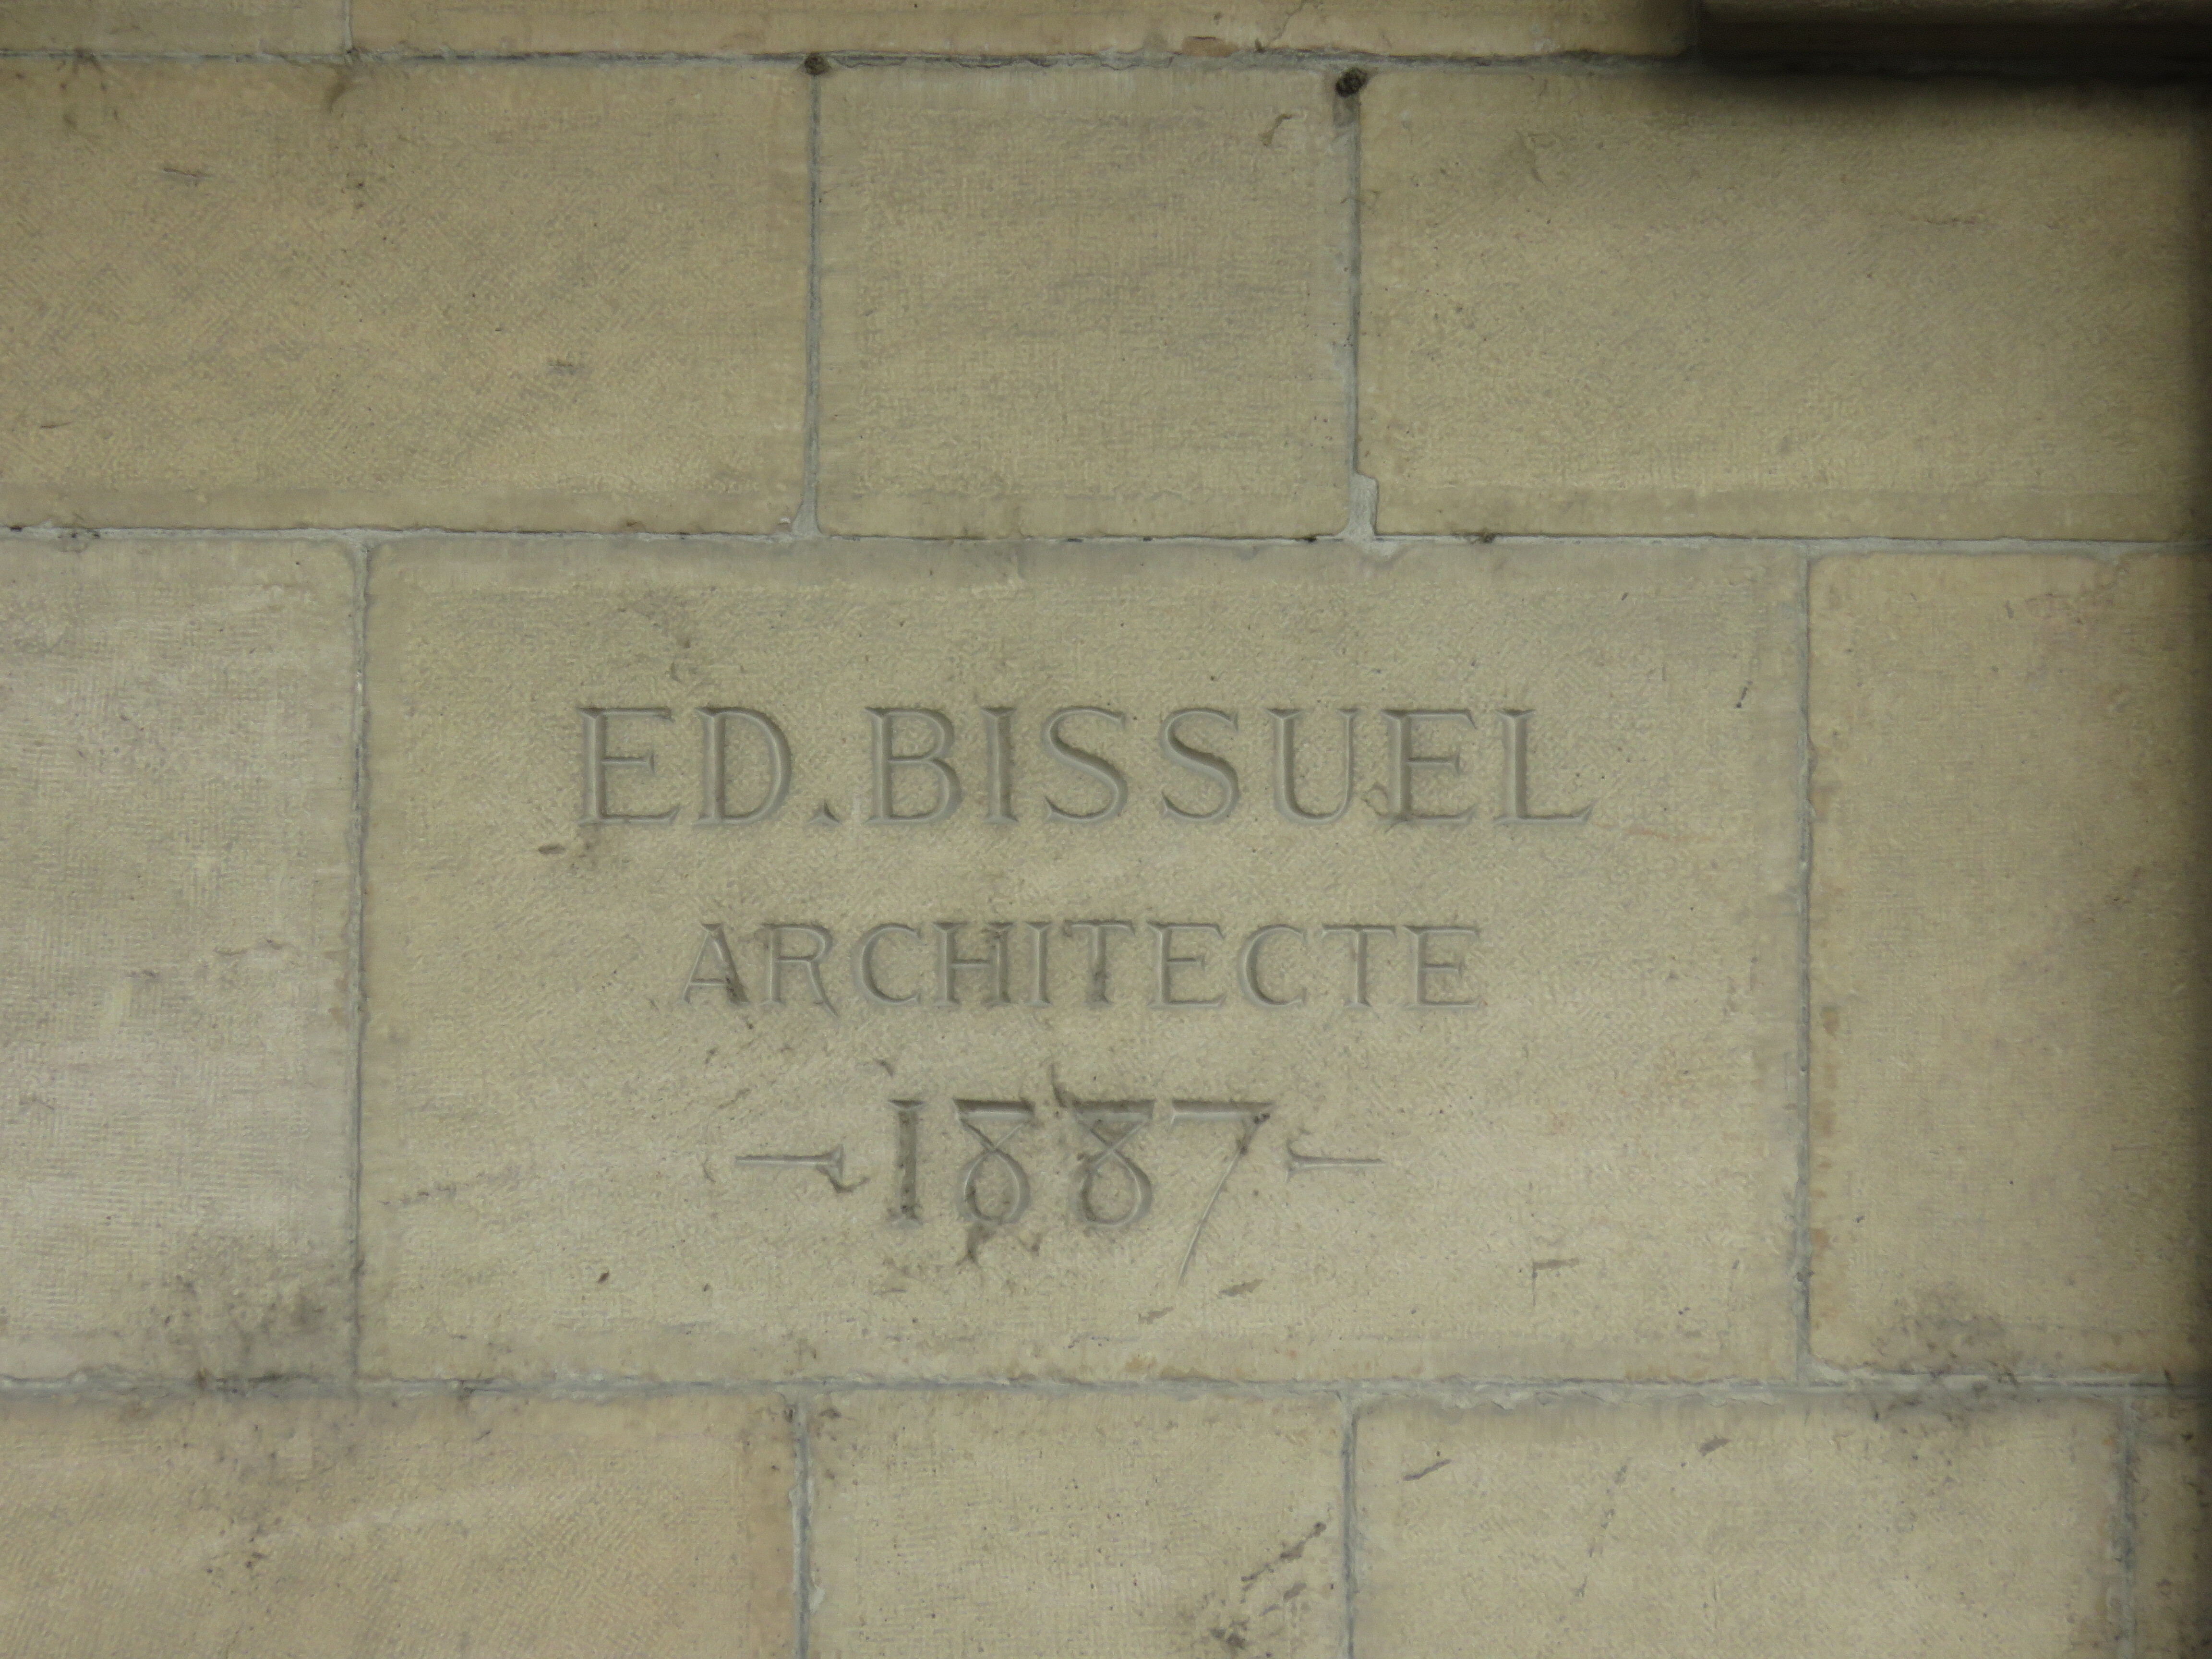
Signature of: prosper édouard bissuel